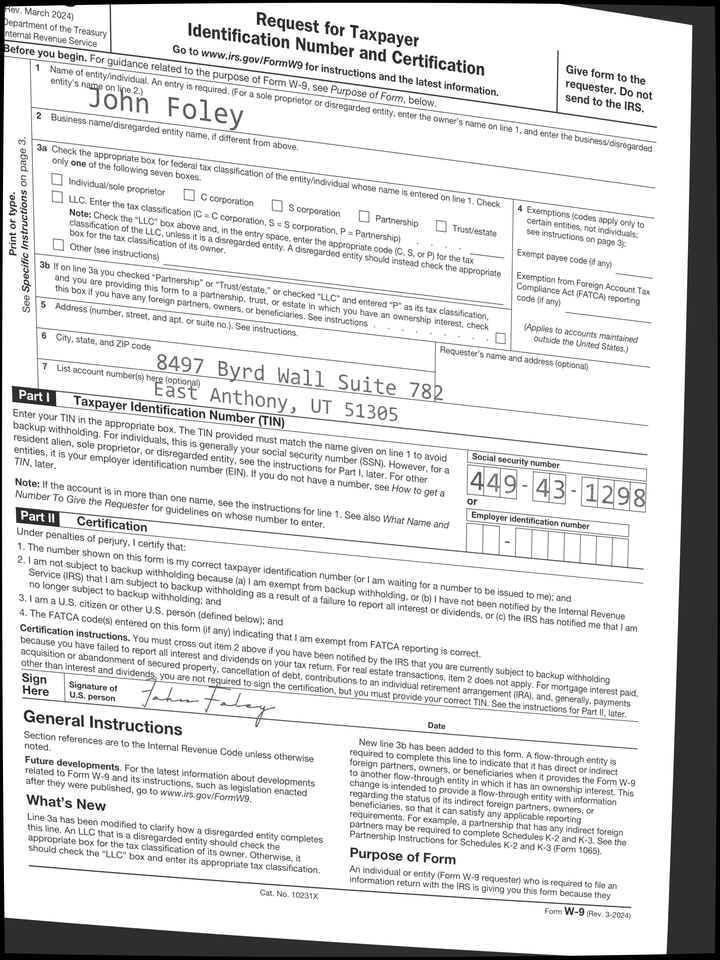
adr1: 8497 Byrd Wall Suite 782
adr2: East Anthony, UT 51305
cbx: no
ssn: 449431298
enm: John Foley